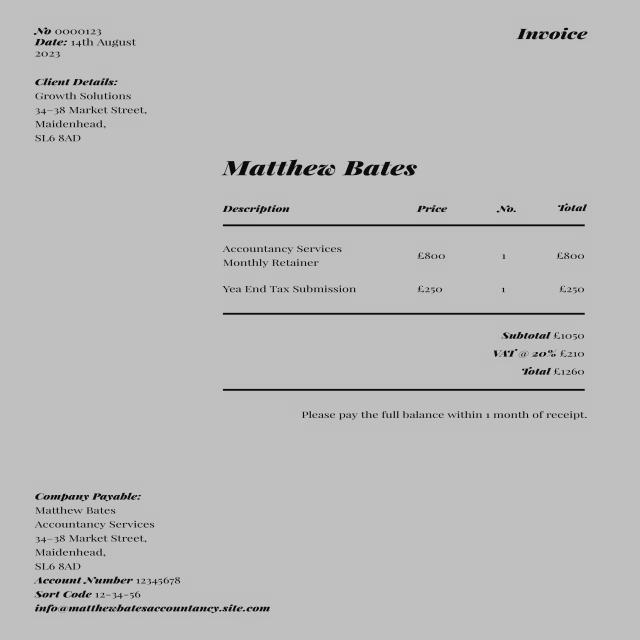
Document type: Invoice